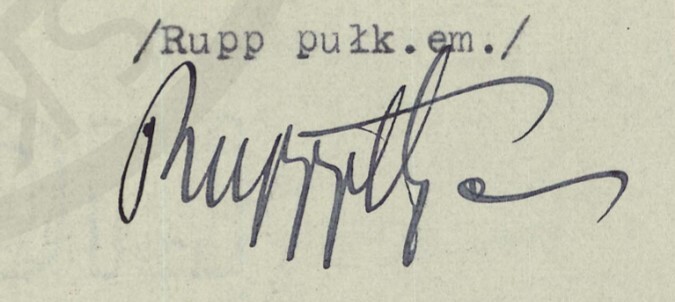
Signature of: rudolf apolinary rupp